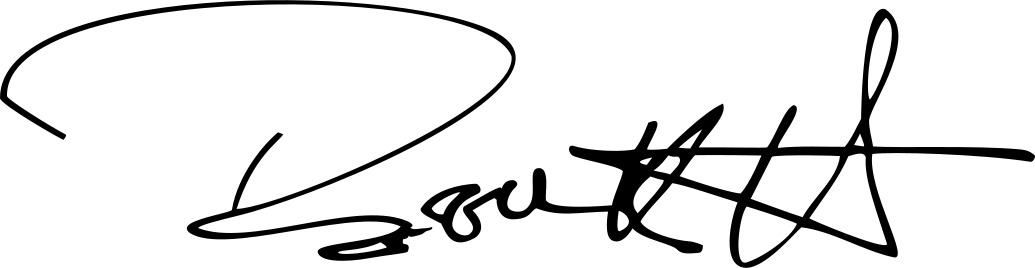
Signature of: robert kyoung hur